Question: Talk about the condition:
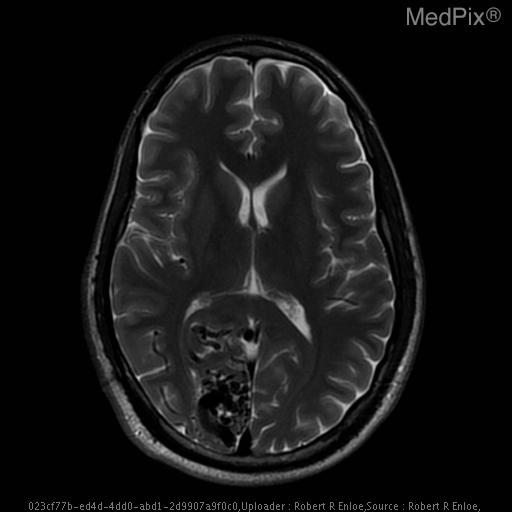
Answer: The disease is discussed as: ARTERIOVENOUS MALFORMATION (AVM)

Clinical Features:  AVMs are the most common symptomatic congenital vascular malformations.  The peak age at presentation is between 20 and 40.  Approximately 50% of patients with AVMs present with symptoms caused by hemorrhage (25% present with seizures).  The overall risk of hemorrhage from an AVM is estimated at 2% to 4% per year, cumulative.  98% of AVMs are solitary.  Multiple AVMs outside the setting of vascular neurocutaneous disorders such as Rendu-Osler-Weber and Wyburn-Mason syndromes are extremely uncommon.

Pathology:  AVMs are complex networks of abnormal vascular channels that consist of dilated arterial feeder(s) and draining veins, without intervening capillaries.  These vessels often demonstrate flow-induced angiopathic changes secondary to endothelial hyperplasia (flow-related” aneurysms in 10 - 20%).  AVMs may contain gliotic brain and hemorrhagic residua.  Atrophy of otherwise normal adjacent brain results from chronic regional arterial hypoperfusion and venous hypertension, as the AVMs steal vascular supply from adjacent brain tissue.

Imaging:  Intracranial AVMs are subdivided into parenchymal (pial or within the brain), and dural (outside the brain).  A mixed type occurs when a parenchymal AVM recruits dural vascular supply.  85% of AVMs are supratentorial.  On cerebral angiography an AVM appears as a tightly packed mass of enlarged feeding arteries that supply a central nidus, a plexiform web of small vessels.  One or more dilated veins drain the AVM nidus.  The main goals of the diagnostic imaging workup are to delineate the size of the AVM,  the eloquence of adjacent brain, and the pattern of venous drainage.  These 3 characteristics are used to determine the long-term risk of an untreated AVM, as the table below explains.

Table 1.  Spetzler AVM Grading System
Graded feature	             Points assigned
  Size
      Small (<3 cm)				1
      Medium (3-6 cm)			2
      Large (>6cm)				3

Eloquence of adjacent brain
      Noneloquent                		0
      Eloquent					1

Venous drainage
      Superficial only			        0
      Deep					        1

========================================

Spetzler grades range from 1 to 5.  A separate grade 6 is reserved for inoperable lesions.  Prospective studies have confirmed the accuracy and utility of the Spetzler grade in guiding patient management and estimating postoperative neurologic complications.